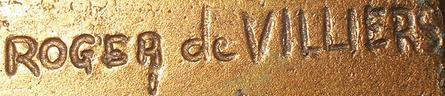
Signature of: roger de villiers